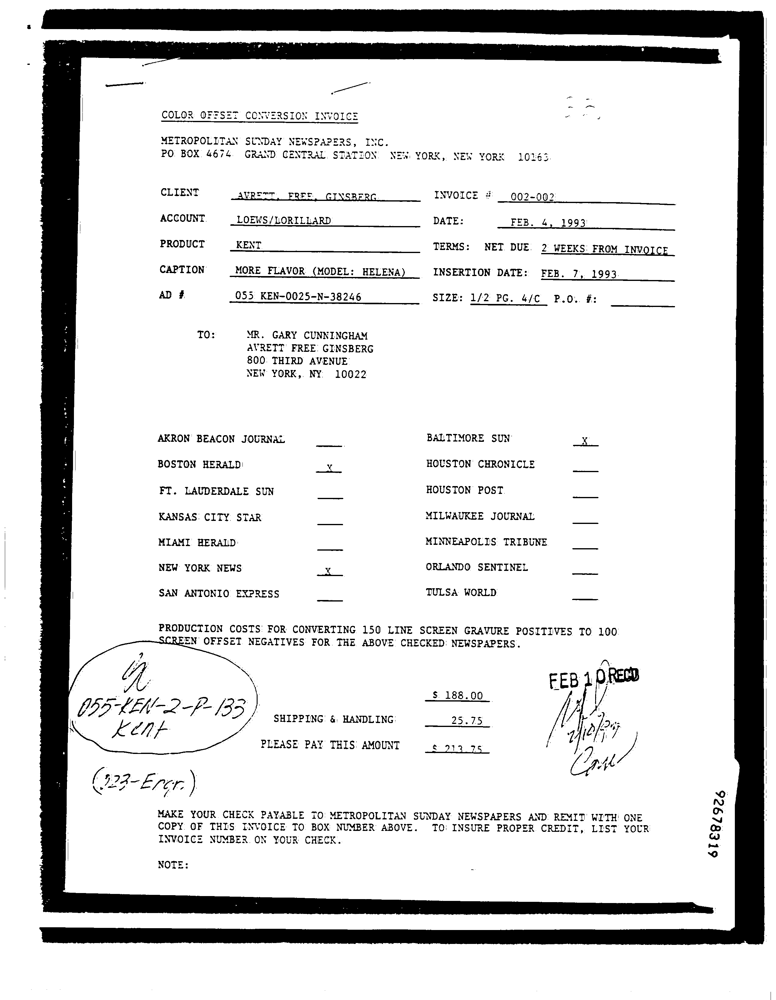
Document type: Invoice